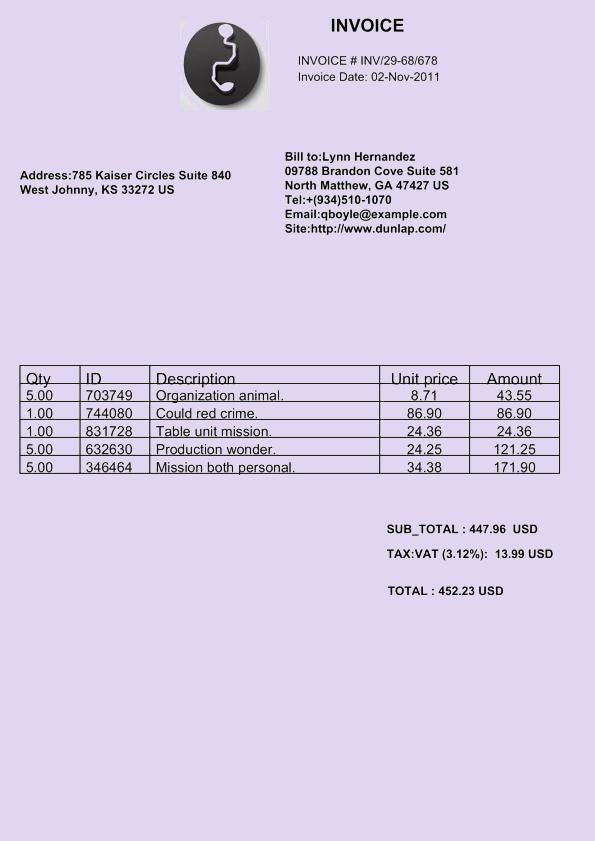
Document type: Invoice